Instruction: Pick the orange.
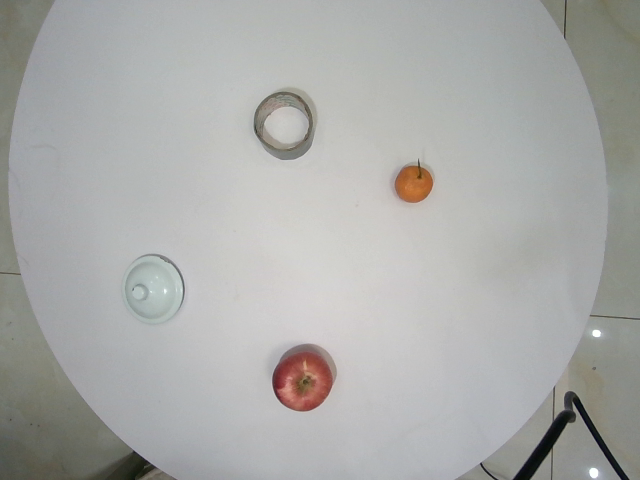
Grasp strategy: vertical